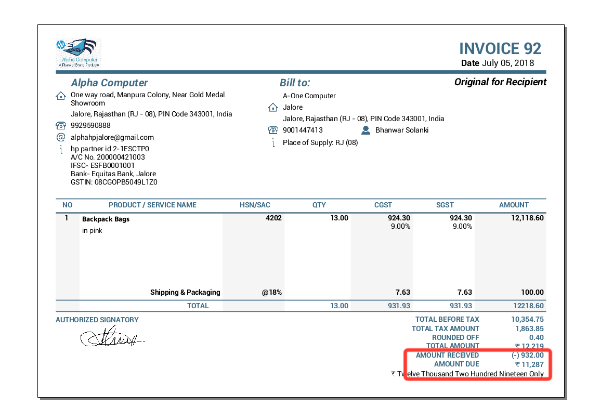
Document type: Invoice